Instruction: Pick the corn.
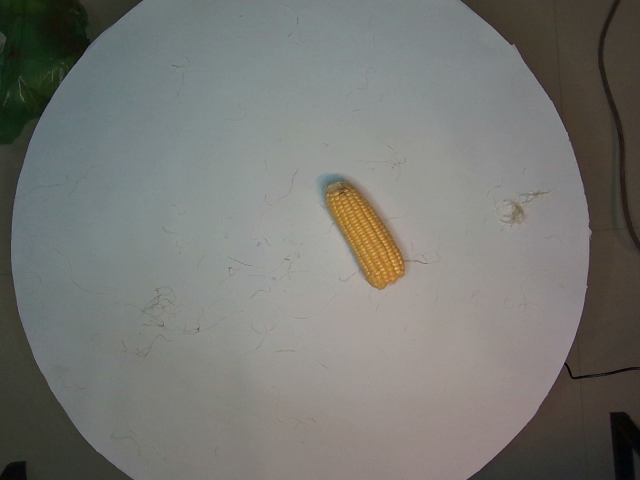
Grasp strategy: vertical